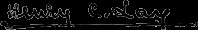
Signature of: henry c lay